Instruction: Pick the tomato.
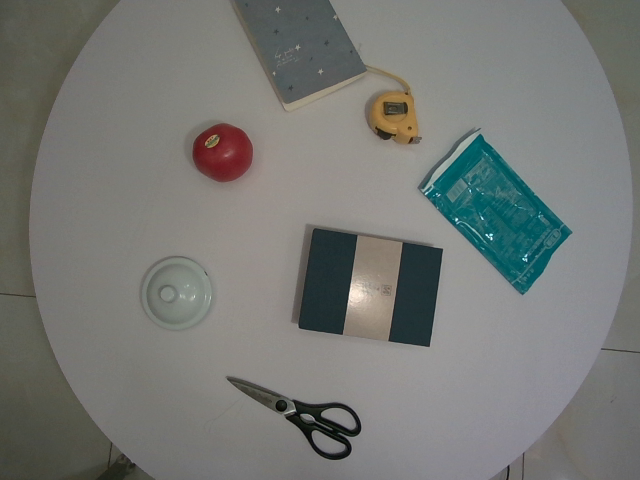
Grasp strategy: vertical